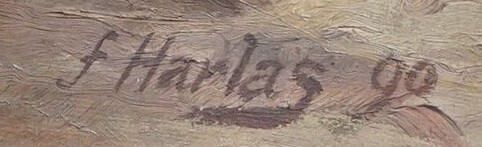
Signature of: františek xaver harlas